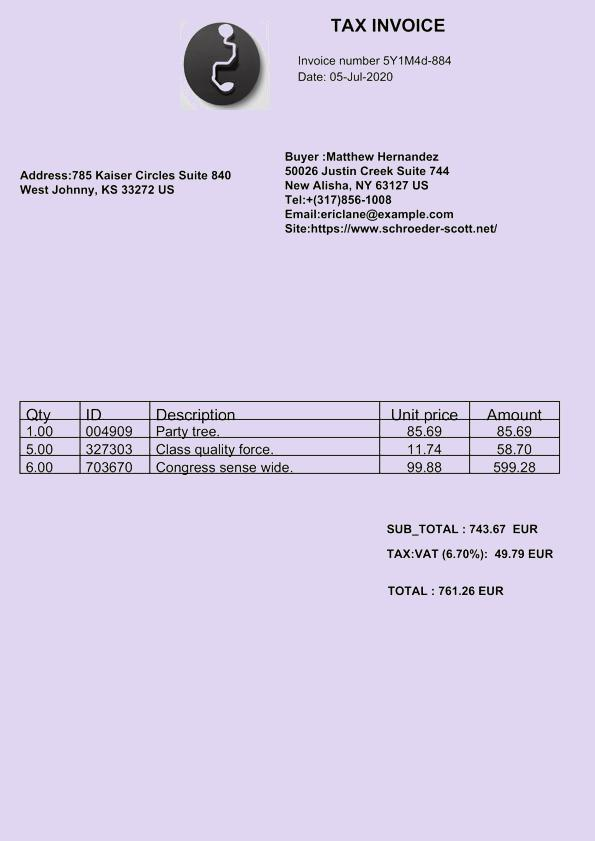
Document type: Invoice